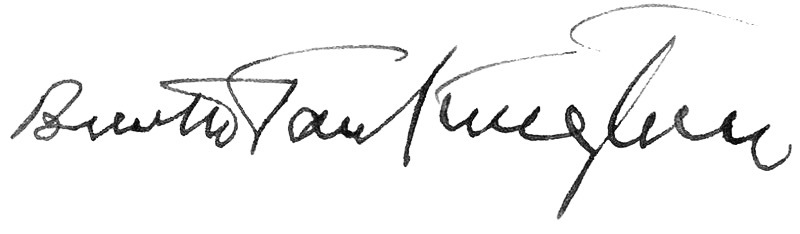
Signature of: booth tarkington